Question: What is the suspected problem?
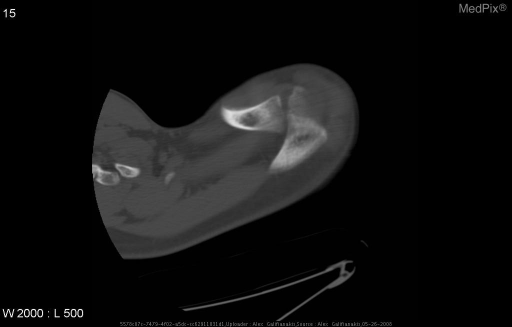
Answer: The findings suggest Plain radiographs demonstrate a subtle lucency in the acromion.  A CT ordered to rule out fracture clearly demonstrates a congentially unfused acromion.. CT demonstrates unfused meso-acromion and meta-acromion.. The patient might have a history of 26 year old male with left shoulder pain..